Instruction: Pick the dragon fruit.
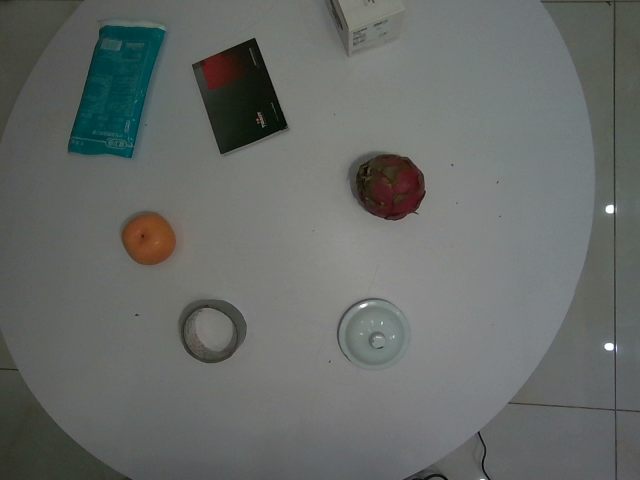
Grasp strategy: vertical